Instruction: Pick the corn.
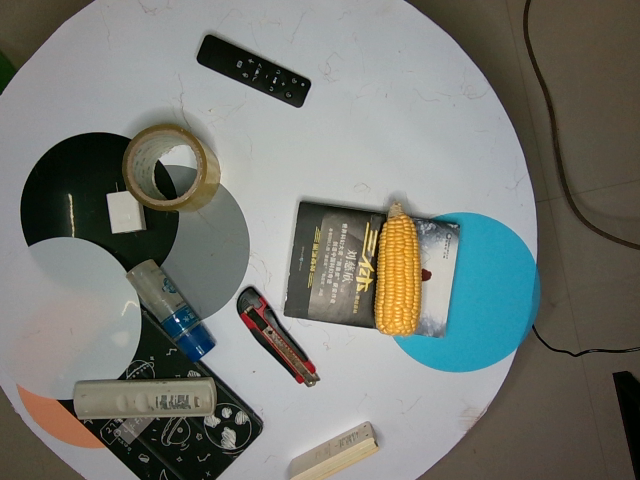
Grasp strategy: vertical